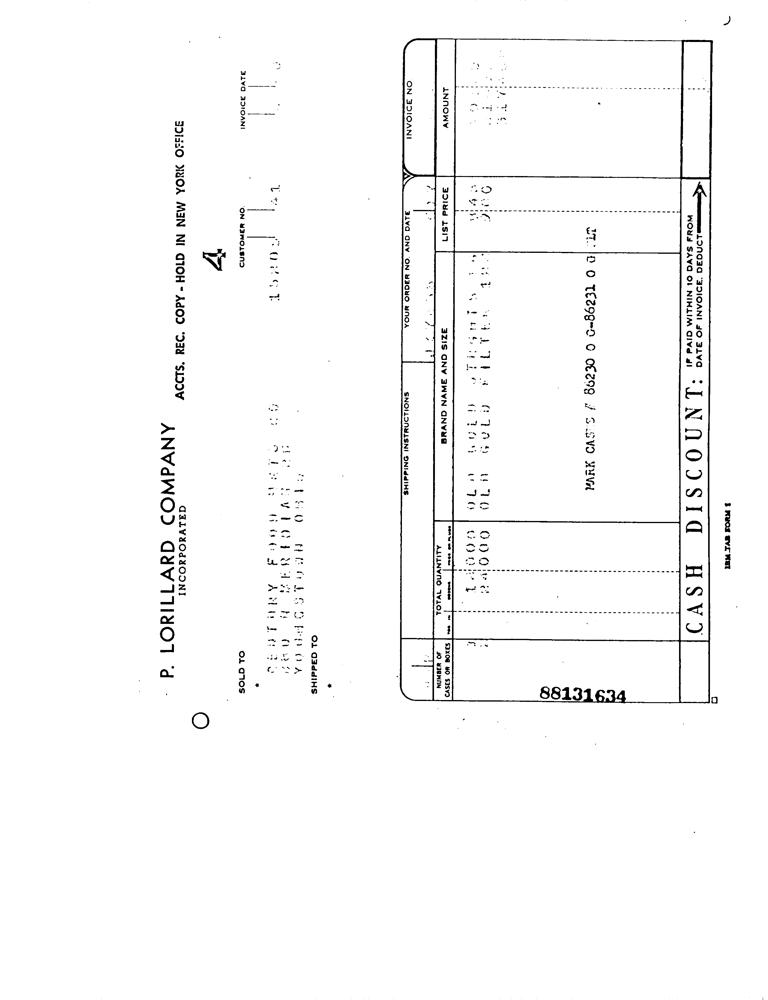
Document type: Invoice